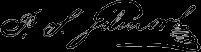
Signature of: patrick gilmore